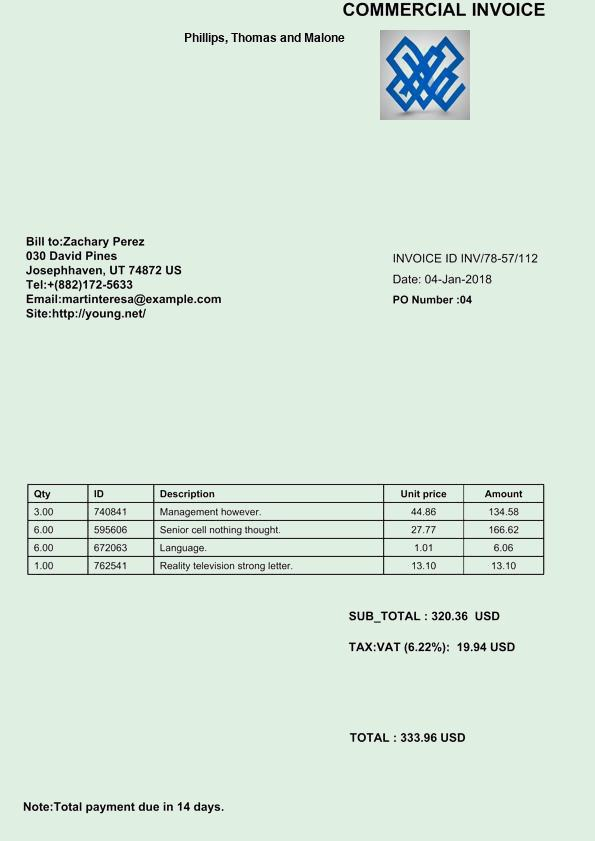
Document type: Invoice